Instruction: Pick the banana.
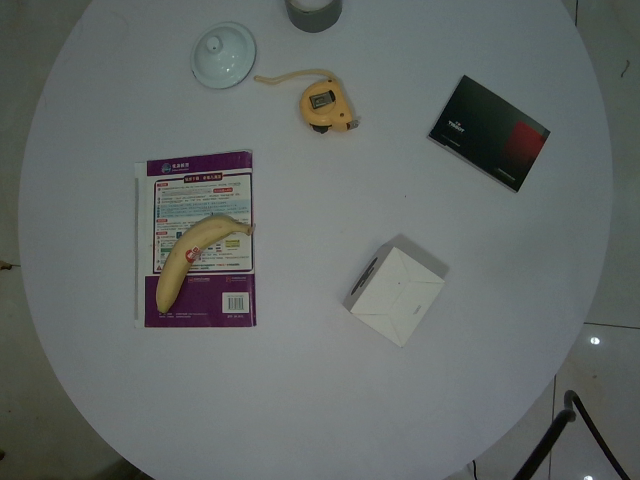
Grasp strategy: vertical